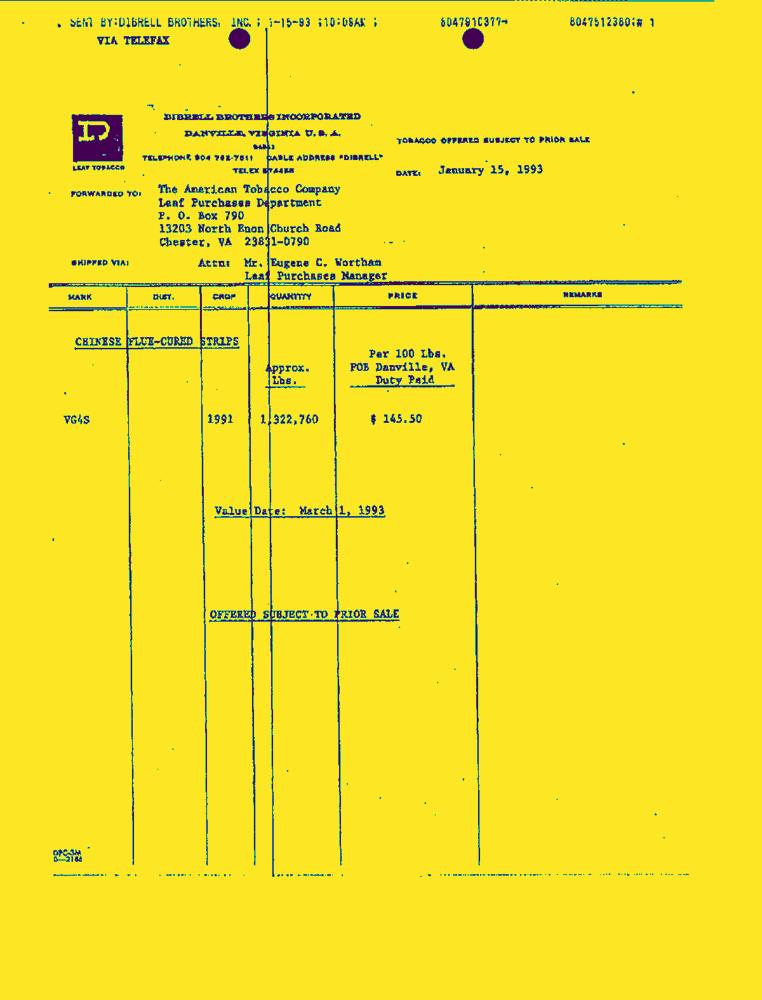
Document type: Invoice-Doc